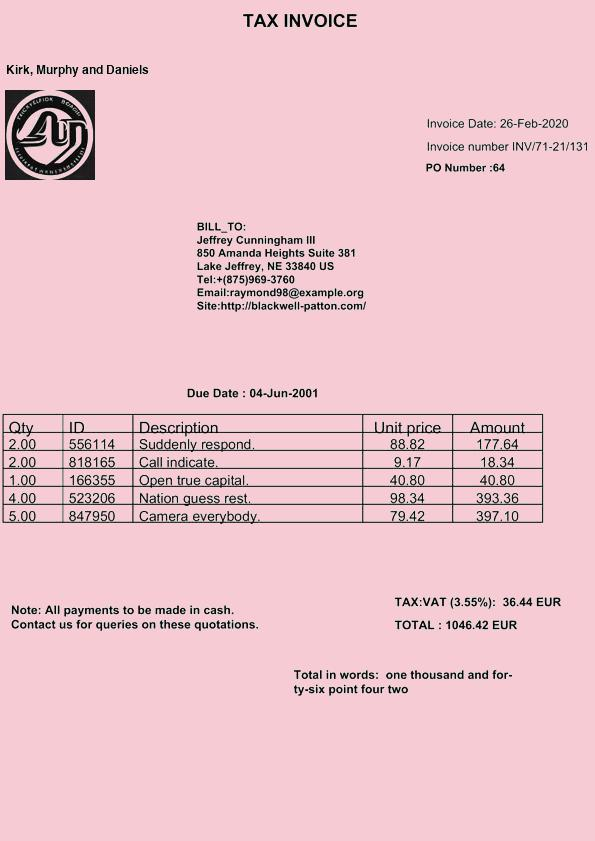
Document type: Invoice